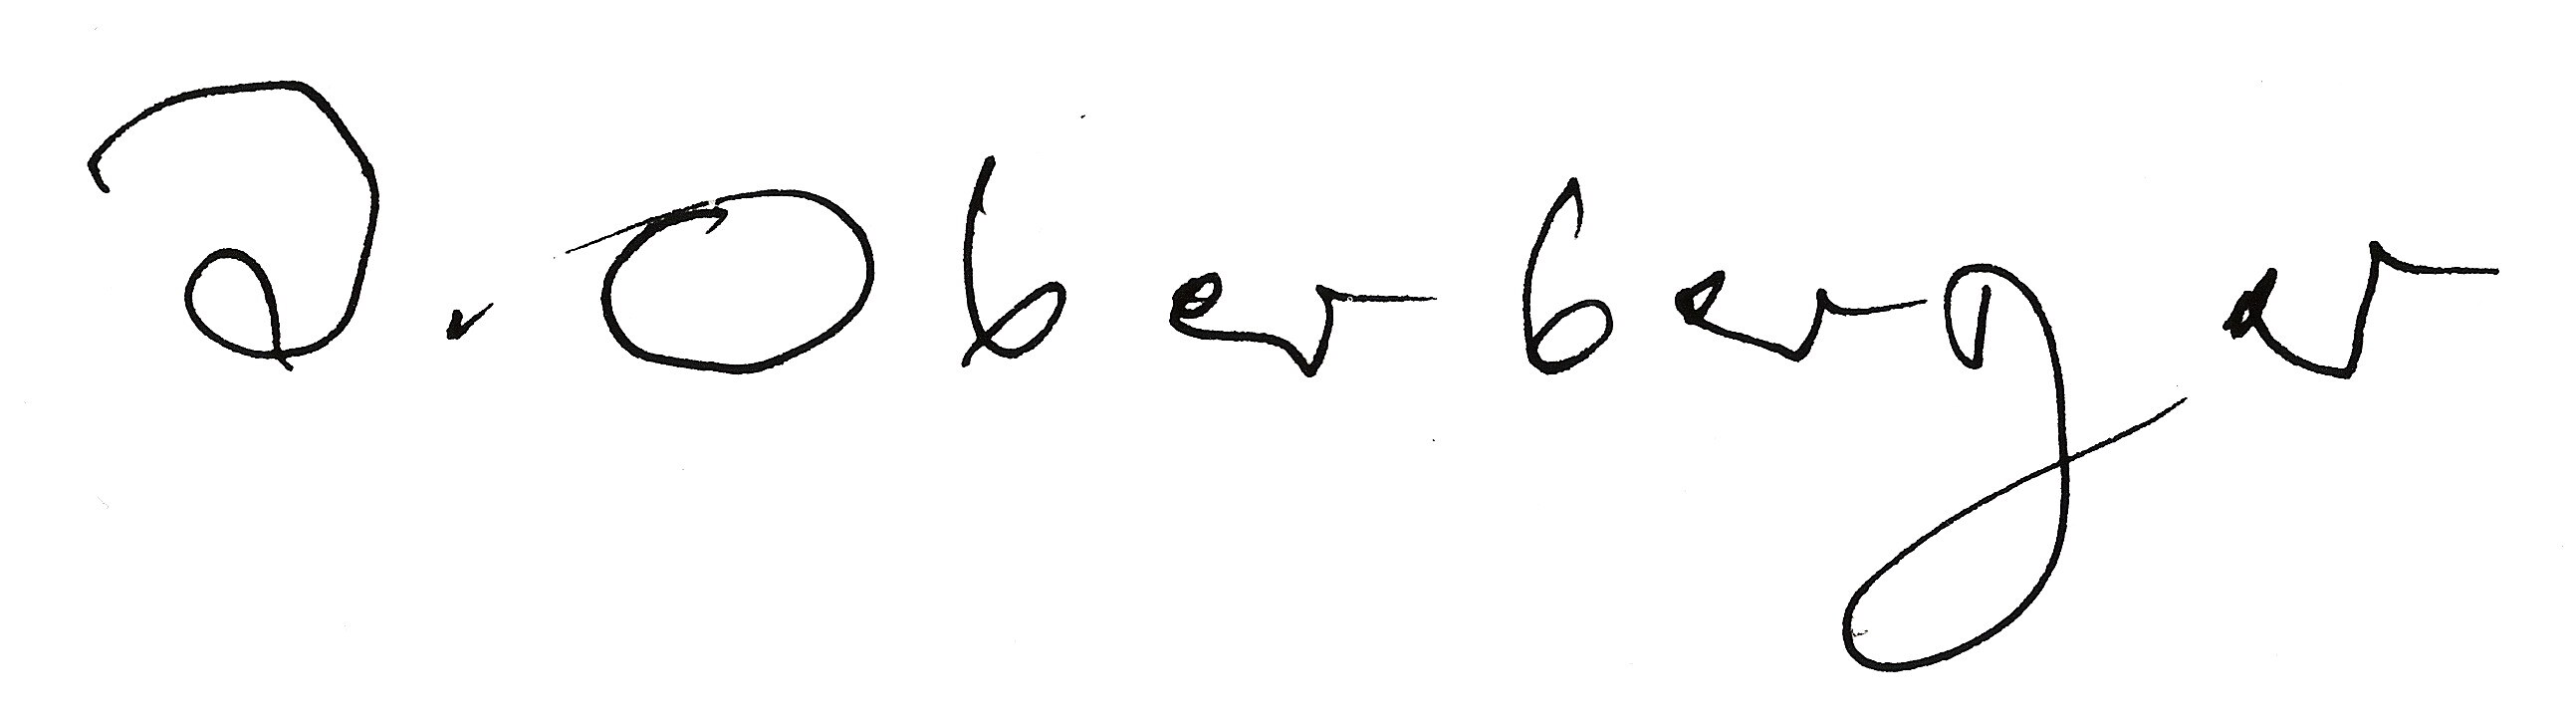
Signature of: josef oberberger